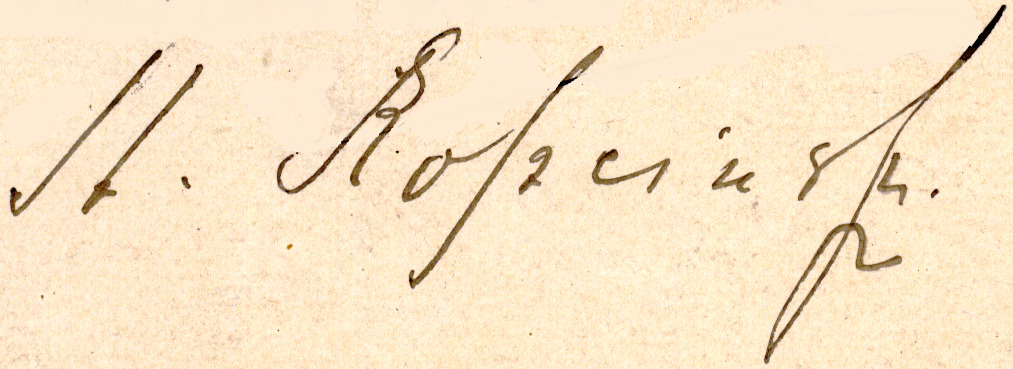
Signature of: stefan kopciński